Question: In what way does the history help explain the case?
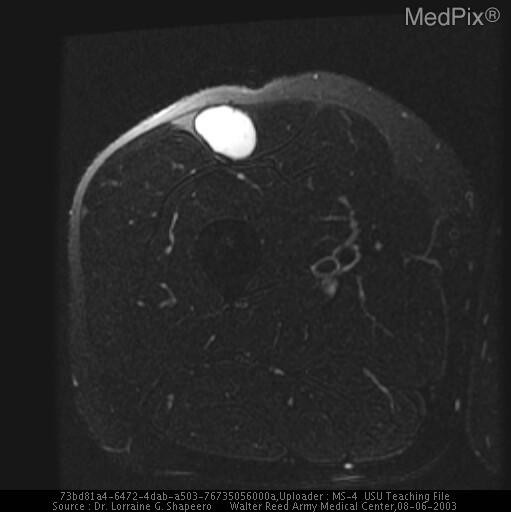
Answer: The patient's history of 34-year-old male with self-palpated slowly growing right thigh mass just above the knee. Mass painful with percussion. is key in understanding the case.